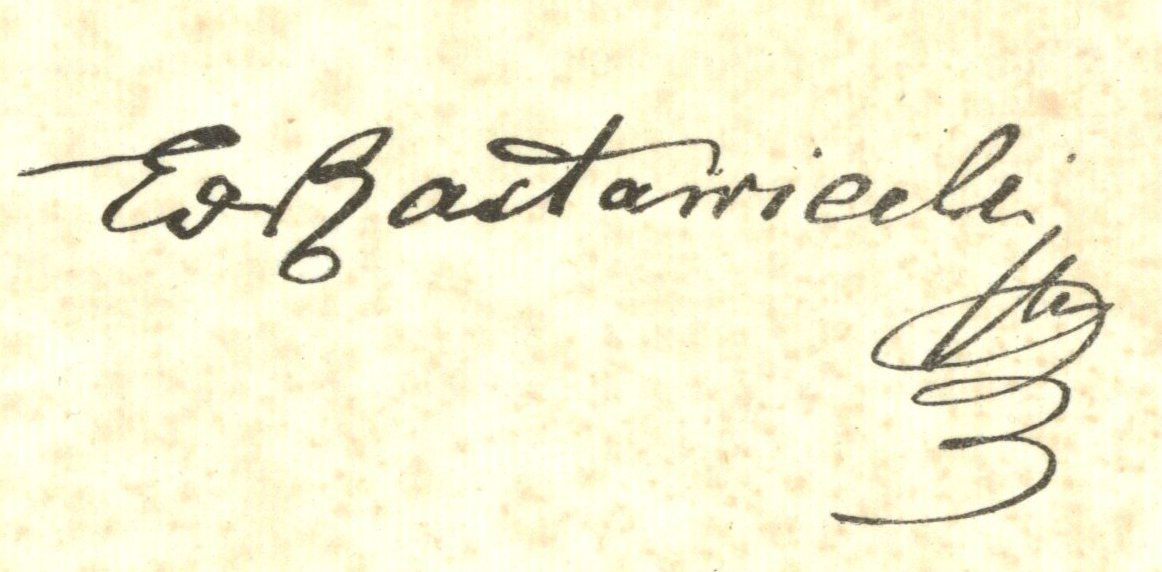
Signature of: edward rastawiecki